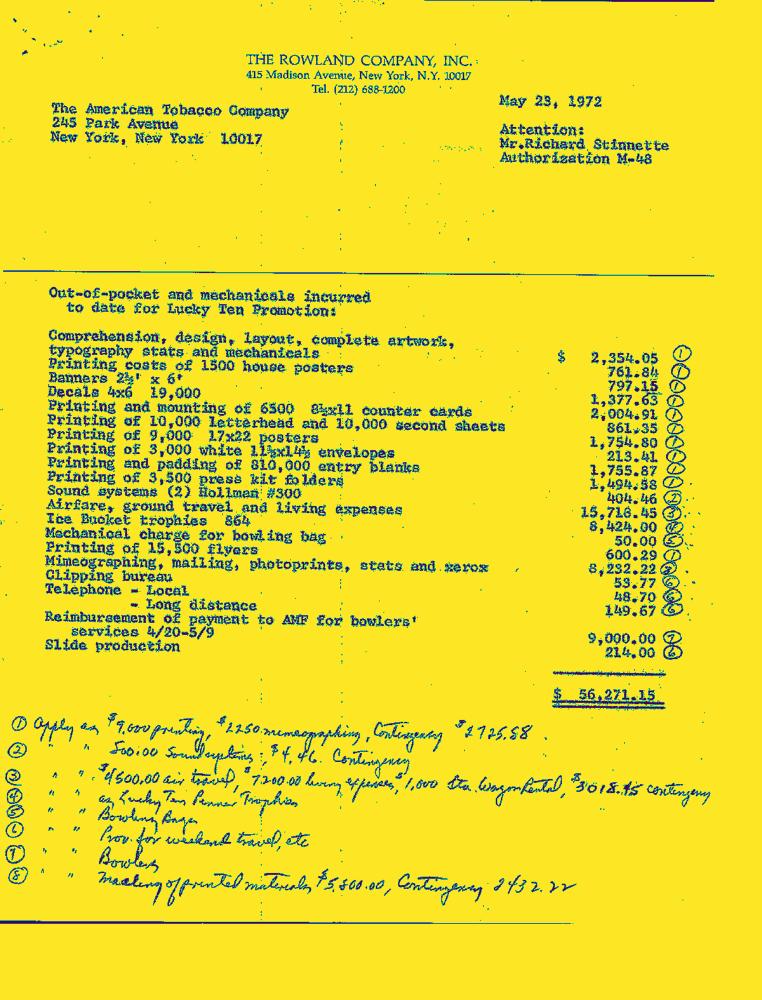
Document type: Invoice-Doc